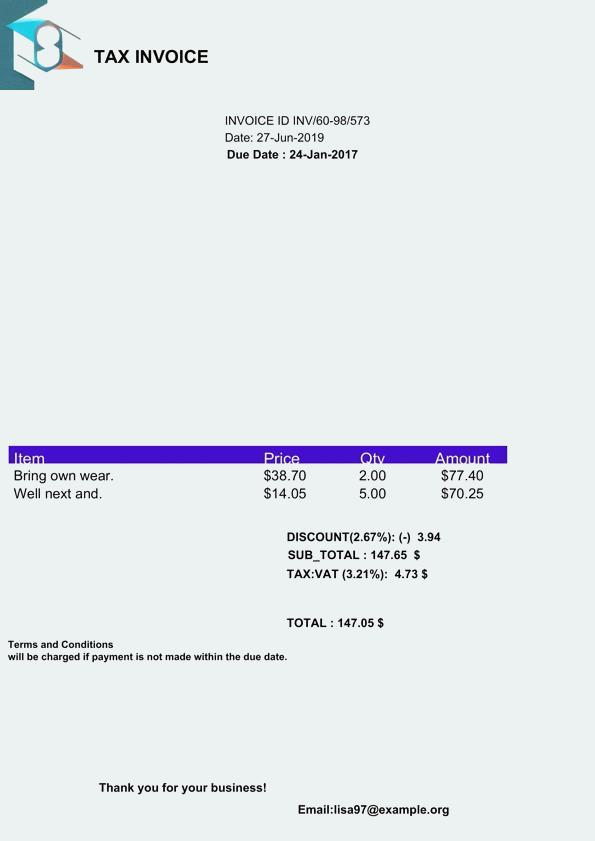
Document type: Invoice